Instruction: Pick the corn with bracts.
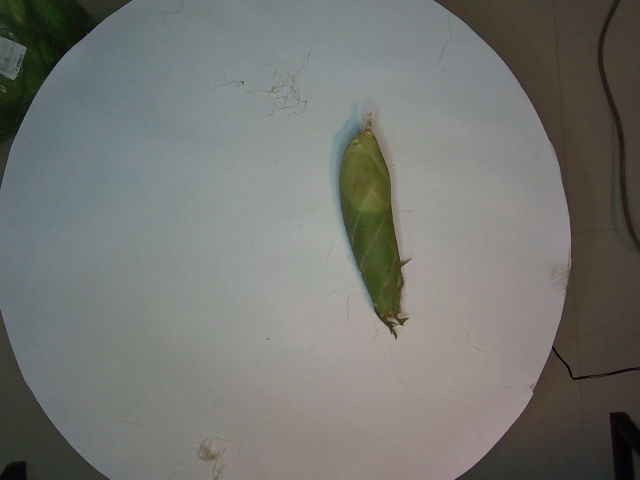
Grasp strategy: vertical